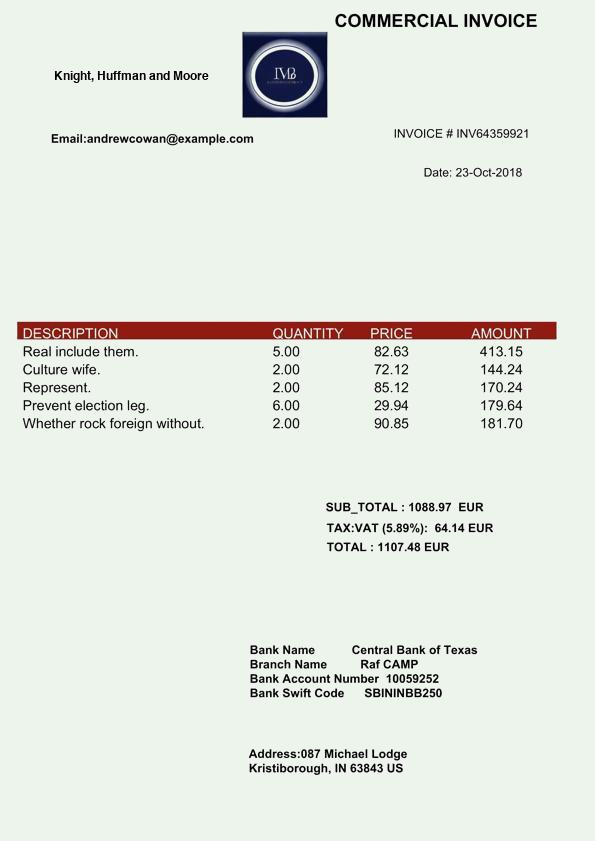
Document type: Invoice